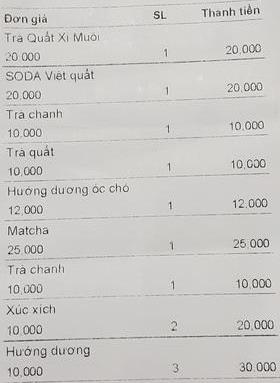
<table>
<tr>
<th>Đơn giá</th>
<th>SL</th>
<th>Thanh tiền</th>
</tr>
<tr>
<td>Tra Quất Xi Muối<br>20,000</td>
<td>1</td>
<td>20,000</td>
</tr>
<tr>
<td>SODA Việt quất<br>20,000</td>
<td>1</td>
<td>20,000</td>
</tr>
<tr>
<td>Tra chanh<br>10,000</td>
<td>1</td>
<td>10,000</td>
</tr>
<tr>
<td>Tra quất<br>10,000</td>
<td>1</td>
<td>10,000</td>
</tr>
<tr>
<td>Hương dương óc chó<br>12,000</td>
<td>1</td>
<td>12,000</td>
</tr>
<tr>
<td>Matcha<br>25,000</td>
<td>1</td>
<td>25,000</td>
</tr>
<tr>
<td>Trà chanh<br>10,000</td>
<td>1</td>
<td>10,000</td>
</tr>
<tr>
<td>Xúc xích<br>10,000</td>
<td>2</td>
<td>20,000</td>
</tr>
<tr>
<td>Hương dương<br>10,000</td>
<td>3</td>
<td>30,000</td>
</tr>
</table>